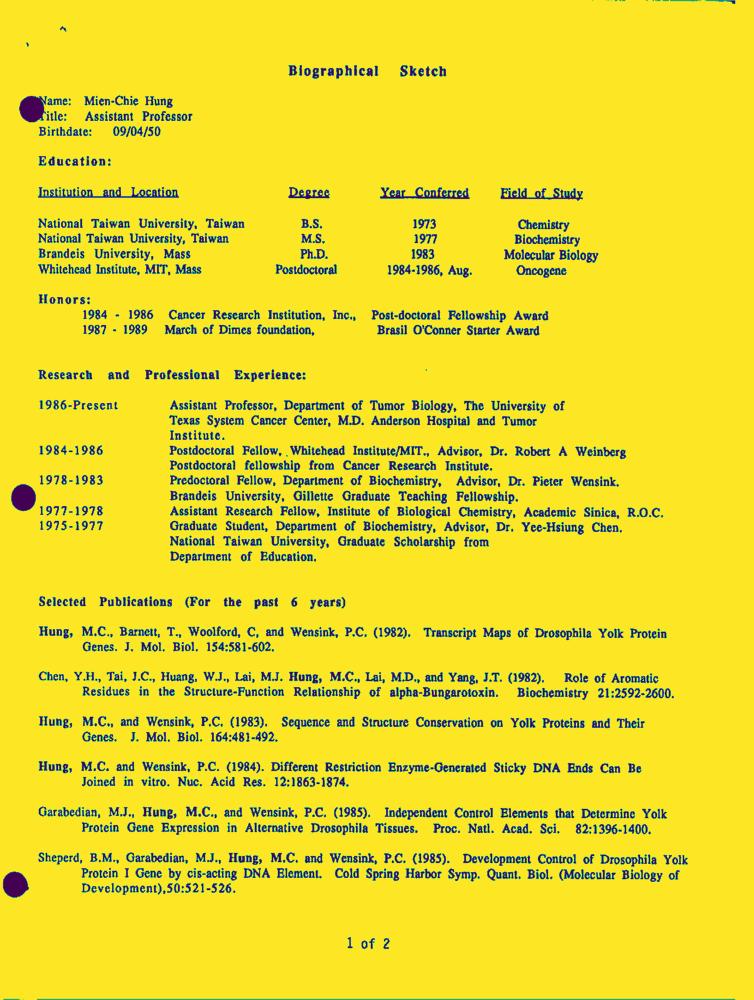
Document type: Resume-Doc